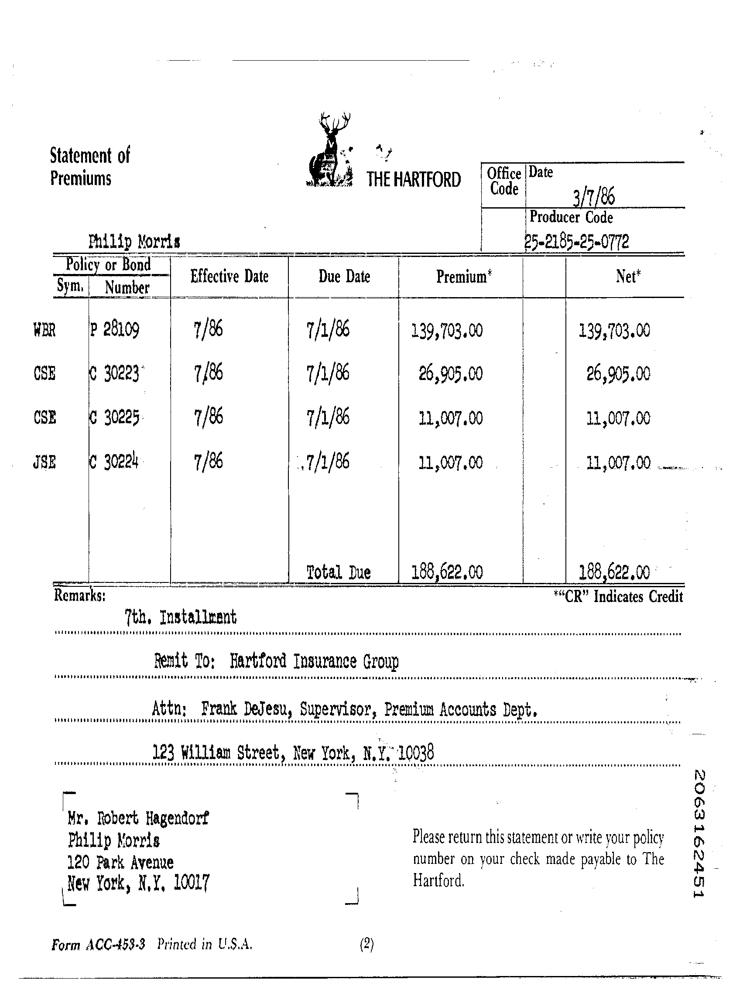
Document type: Invoice